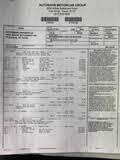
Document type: Invoice